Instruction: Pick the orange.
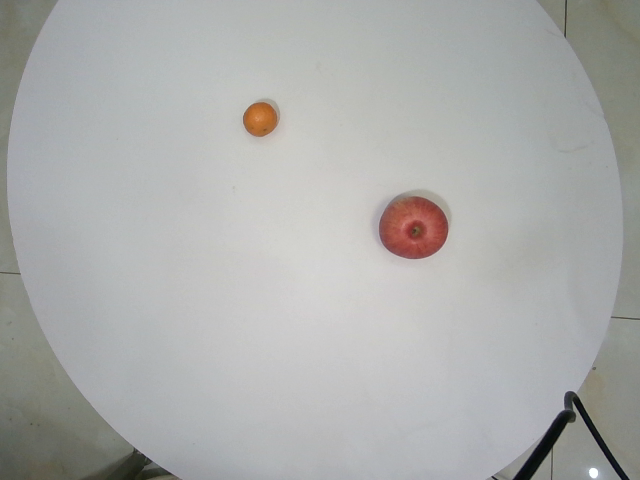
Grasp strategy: vertical